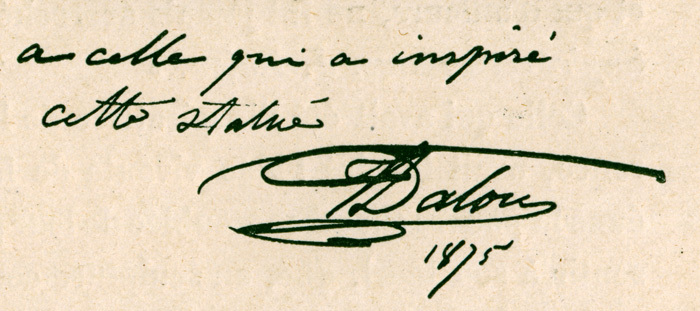
Signature of: jules dalou